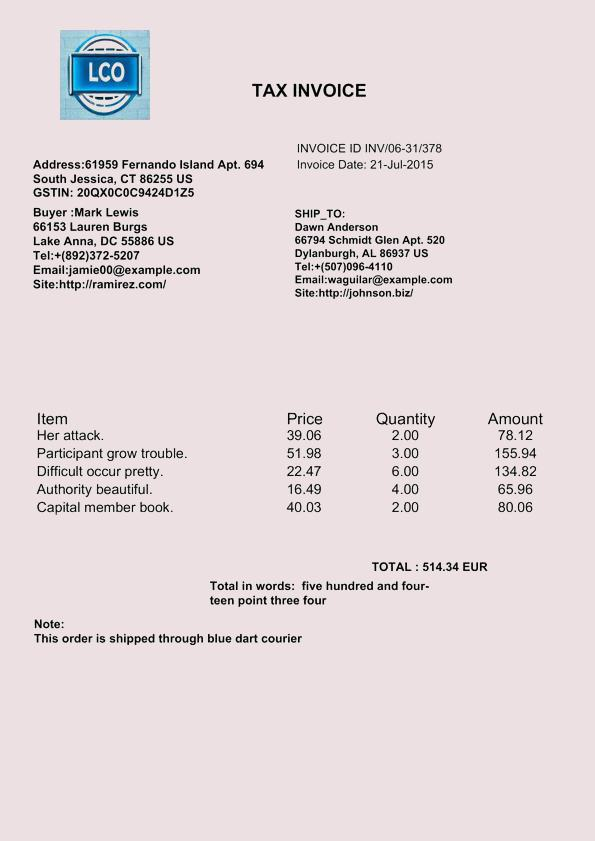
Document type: Invoice